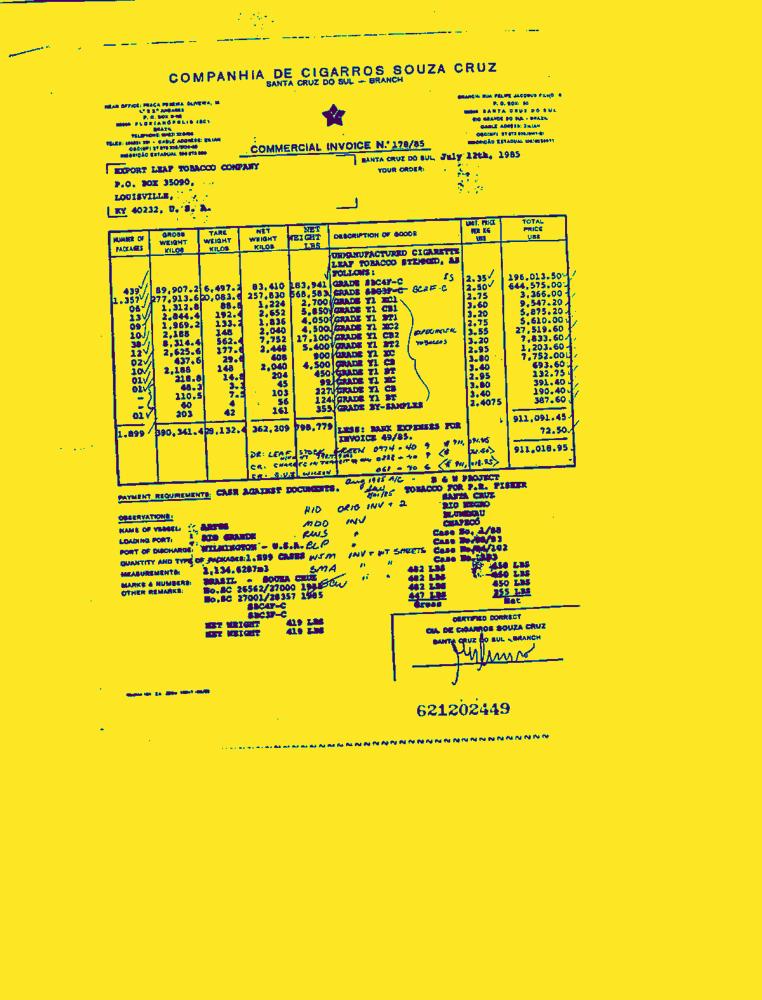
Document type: Invoice-Doc